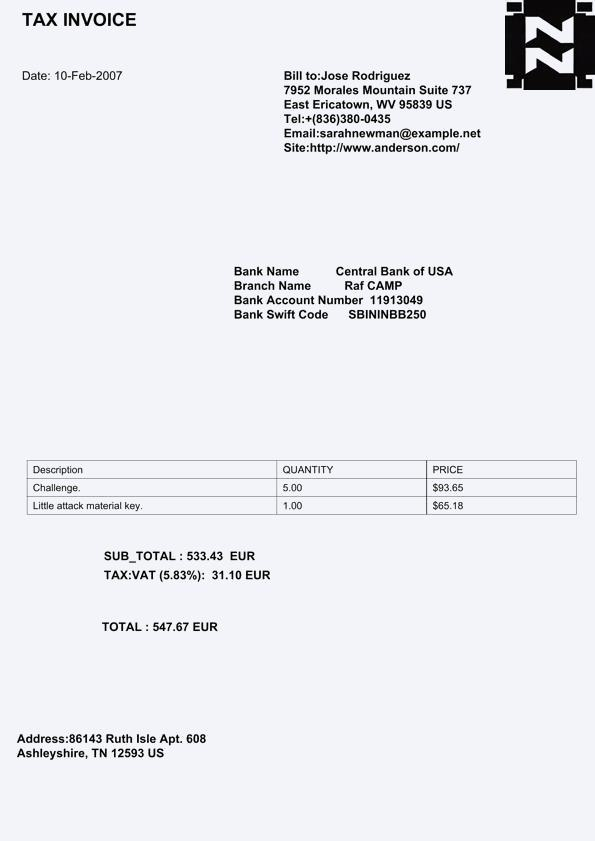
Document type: Invoice